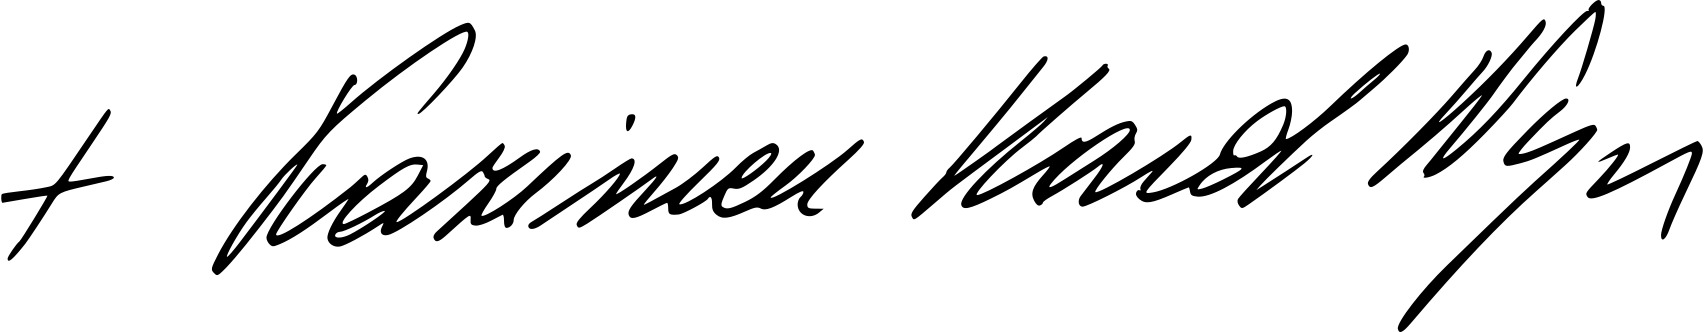
Signature of: kazimierz nycz